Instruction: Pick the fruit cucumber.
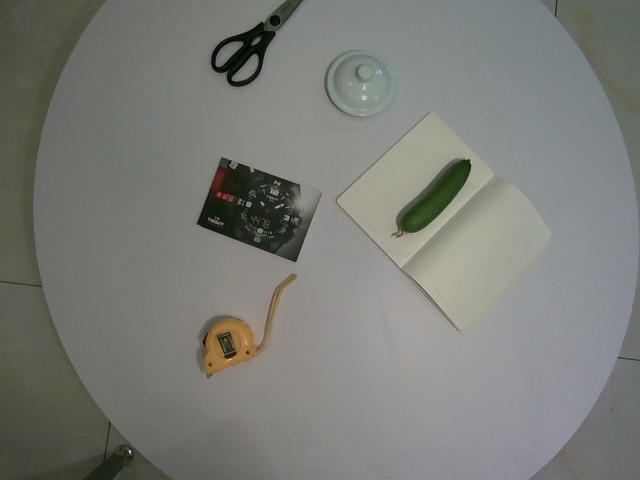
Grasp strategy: vertical